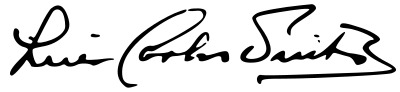
Signature of: luís carlos prestes